Question: What is the suspected problem?
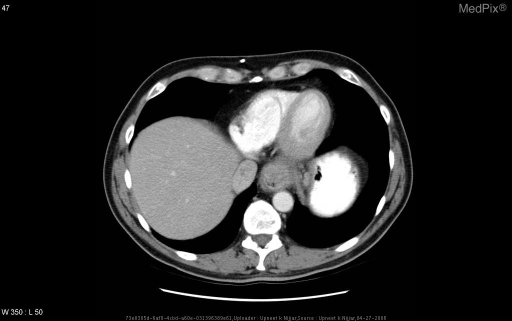
Answer: The findings suggest IV contrast CT of chest, abd, pelvis:
A 6.1x4.5cm mass that extended into the proximal portion of the stomach was noted at the gatroesophageal junction. There does not appear to be any obstruction of fluids as contrast has advanced through the lesion and into the distal bowel.
There is a 1.9cm rounded lesion near the tail of the pancreas and a 1.0cm enlarged lymph node adjacent to the portal vein that is concerning for metastatic disease and  should be further evaluated by a PET scan.
There are multiple hypodensities in the liver and left kidney that are too small to characterize but should be further evaluated.. Thickening of esophageal wall and narrowing of lumen. The patient might have a history of 2 week h/o of dysphagia to solids and hematemesis
PMH: HTN
PSH: none
Meds: Atenolol
ALL: Carbamazepine
SH: no tobacco or EtOH use.